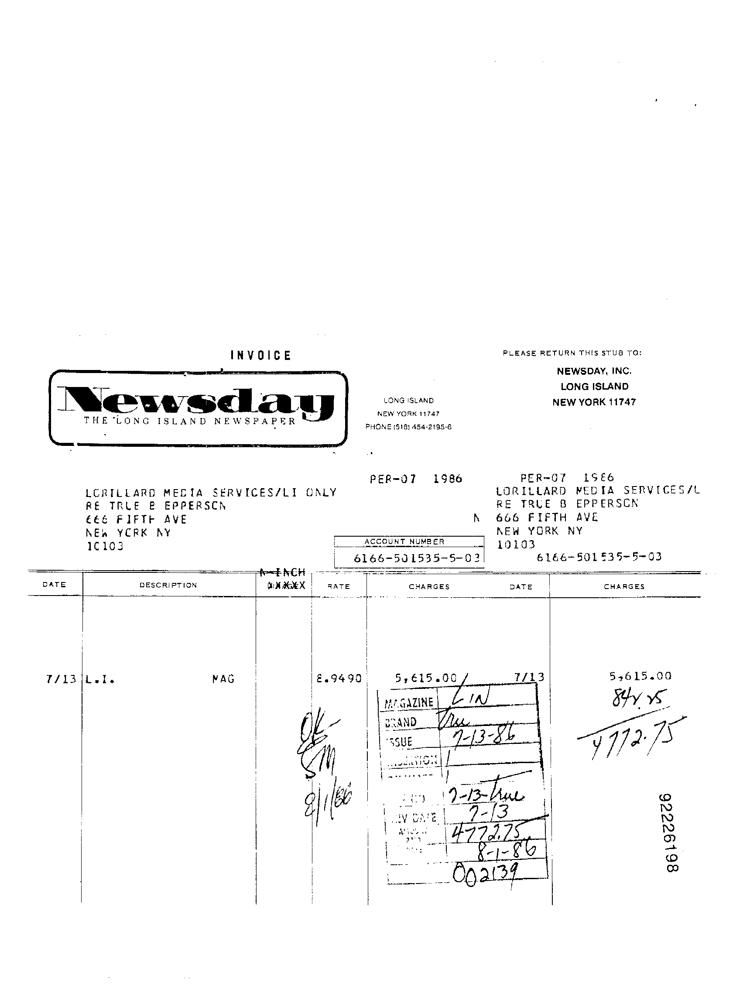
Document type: Invoice